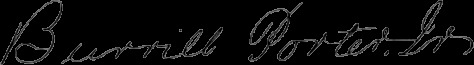
Signature of: burrill porter